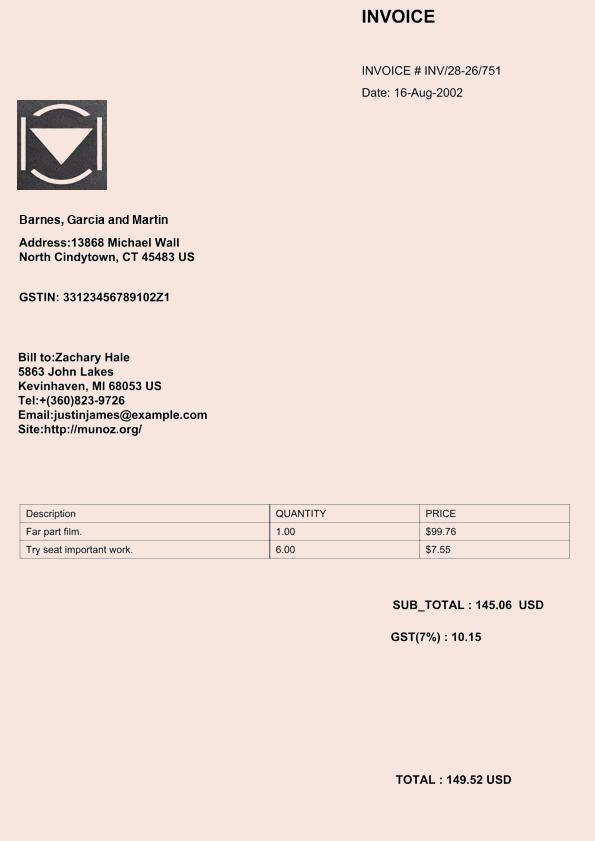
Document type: Invoice